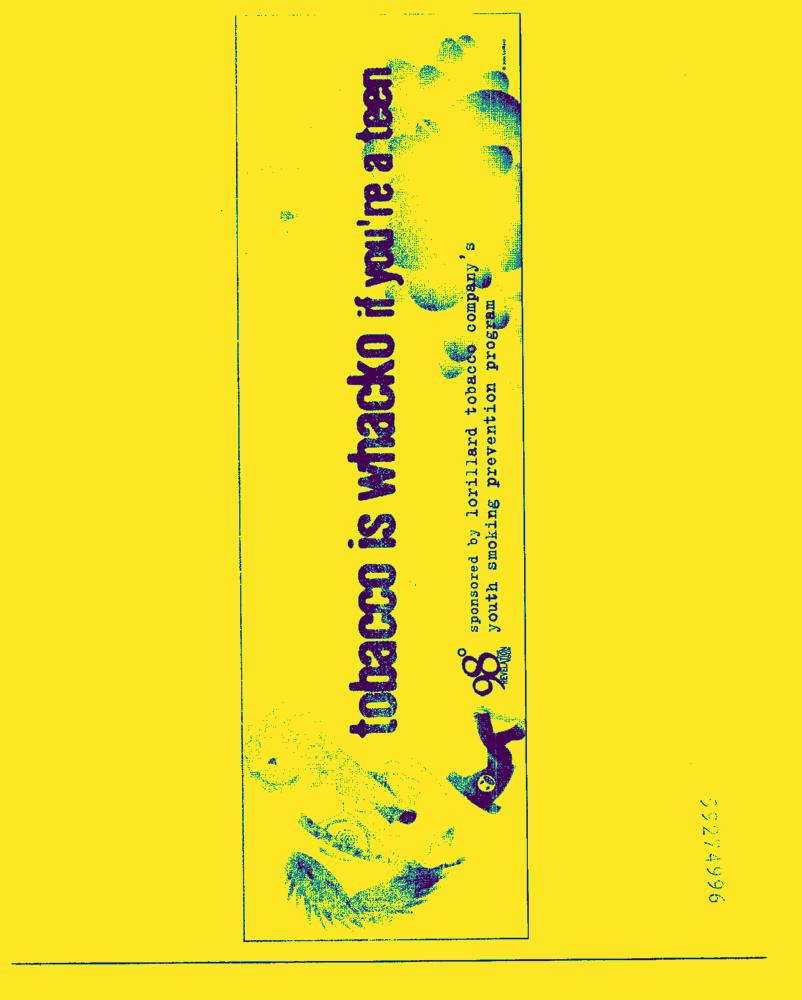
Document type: AD